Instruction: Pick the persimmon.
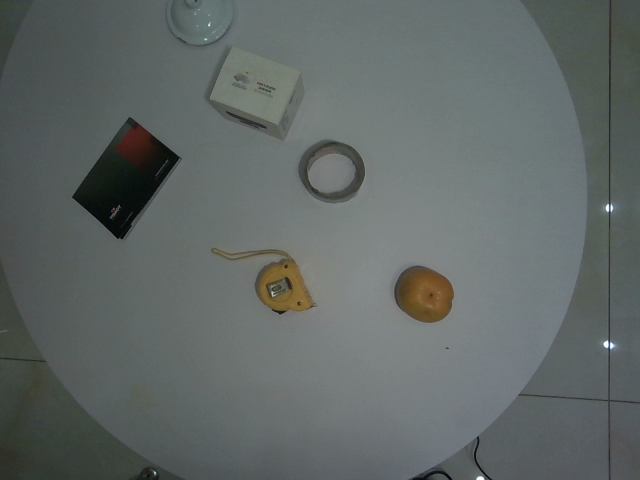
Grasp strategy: vertical